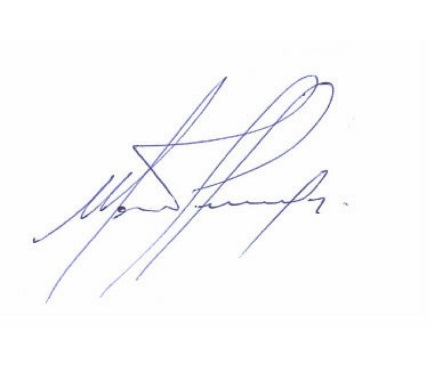
Signature of: mário heringer